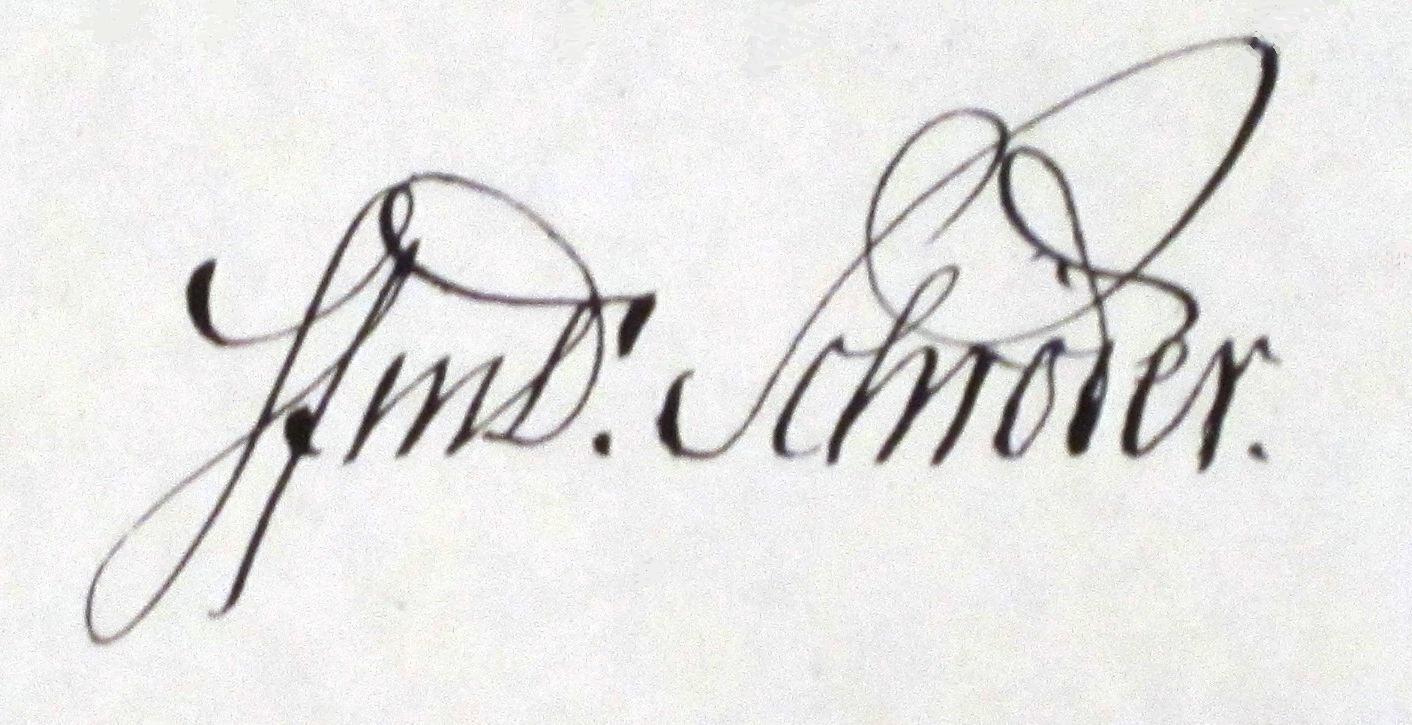
Signature of: johannes theodor ludwig schroeder